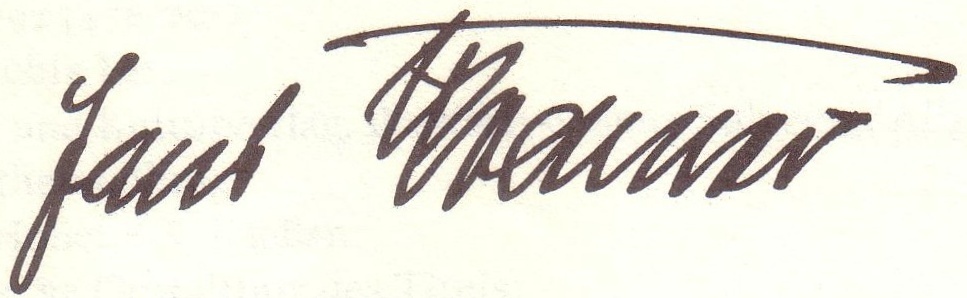
Signature of: hans kramer